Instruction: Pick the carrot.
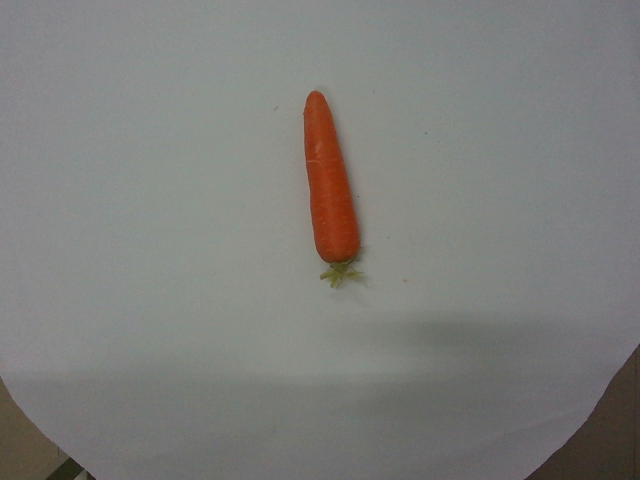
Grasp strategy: vertical